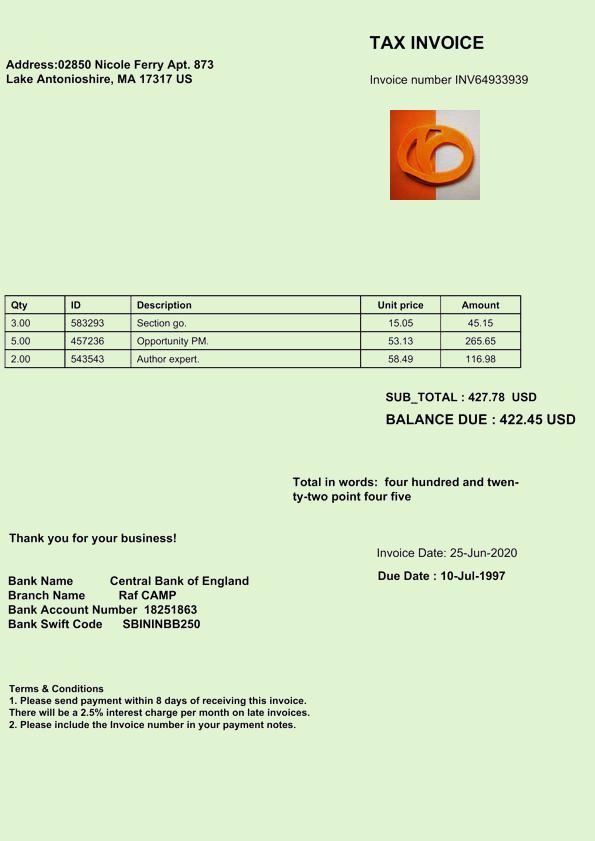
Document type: Invoice